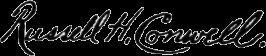
Signature of: russell conwell